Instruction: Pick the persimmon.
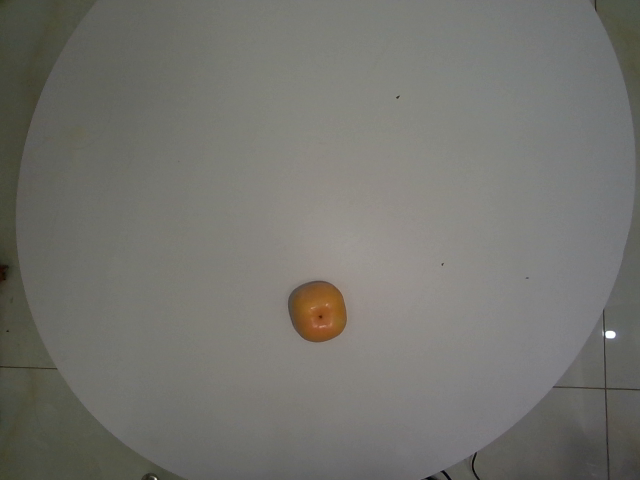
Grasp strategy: vertical